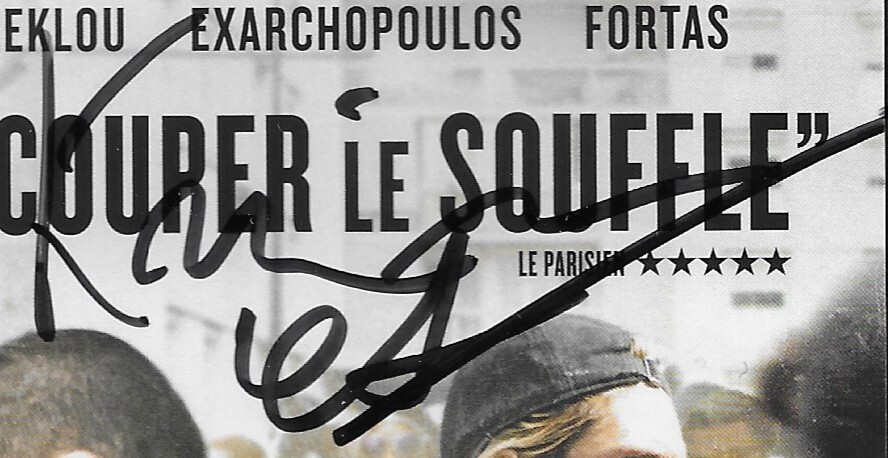
Signature of: karim leklou